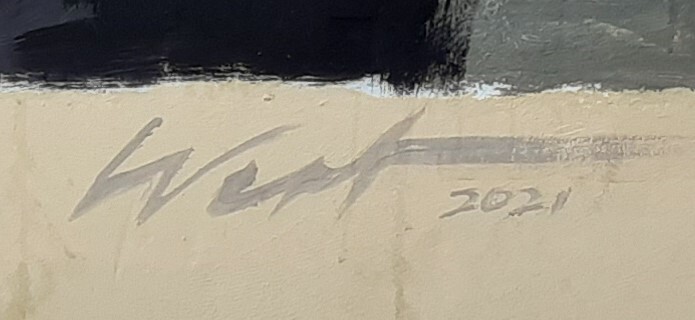
Signature of: miquel wert